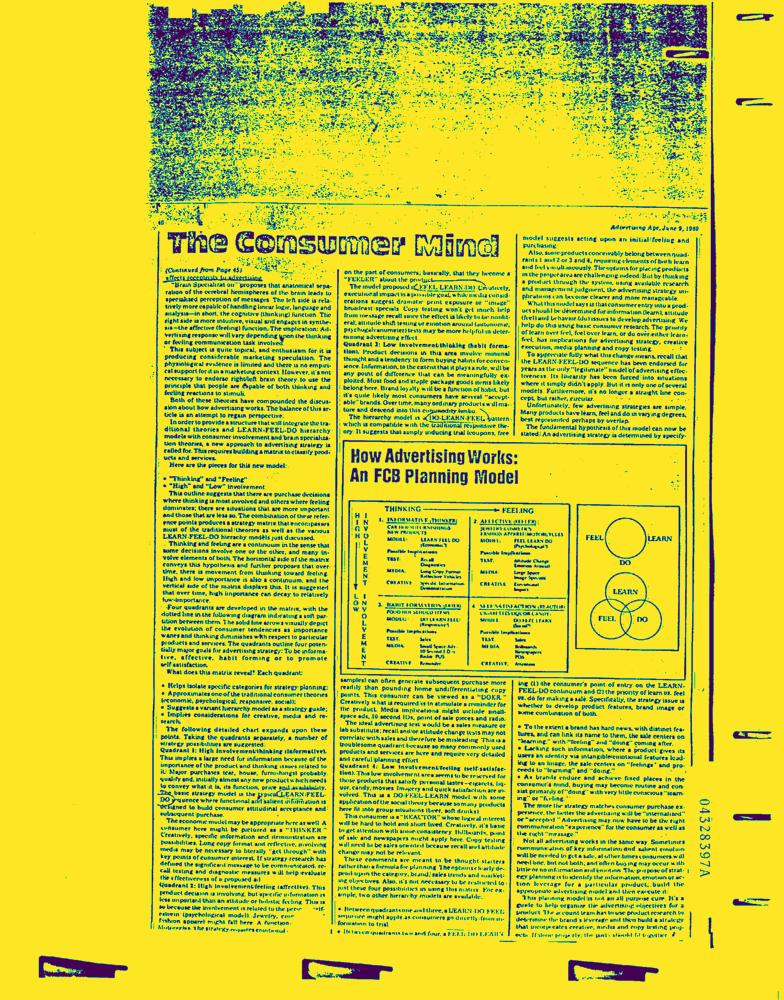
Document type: News-Article